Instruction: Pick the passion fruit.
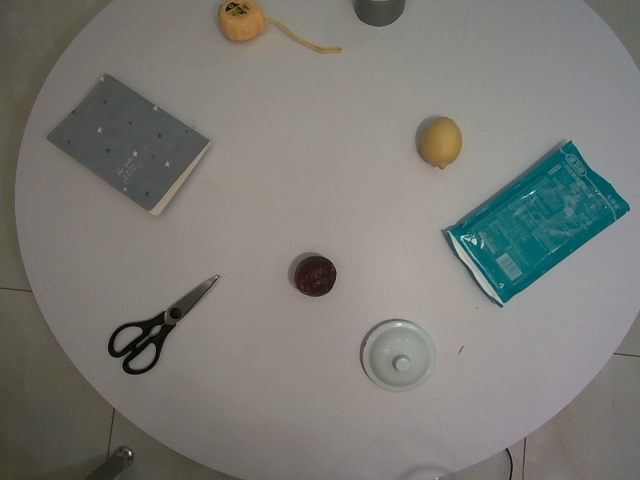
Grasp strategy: vertical